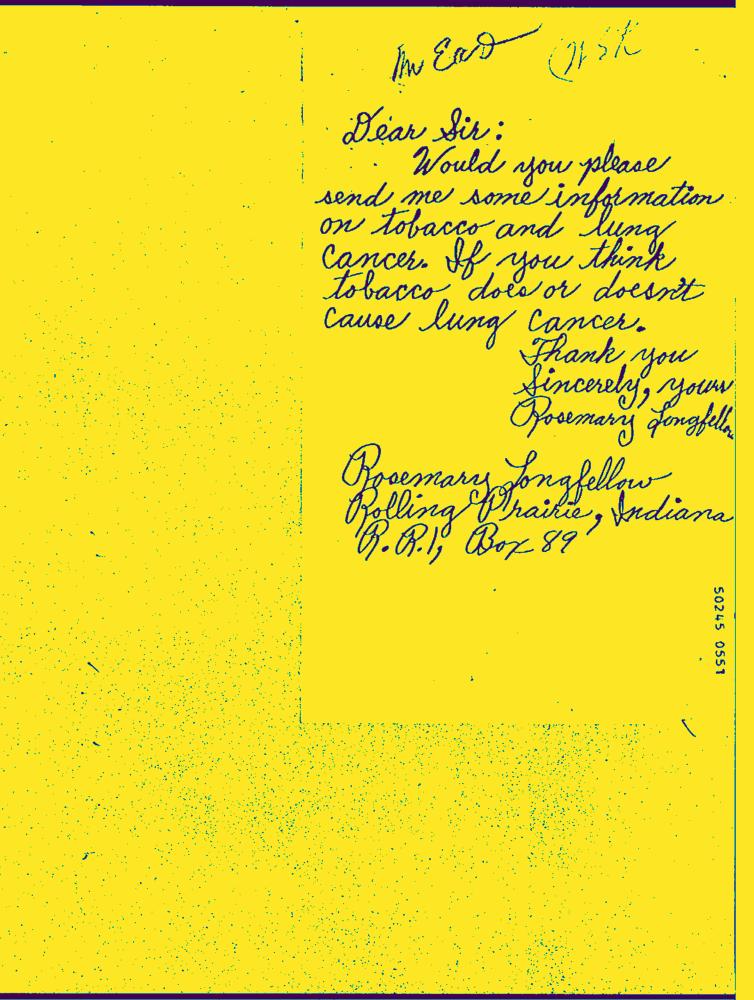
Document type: Hand-Written